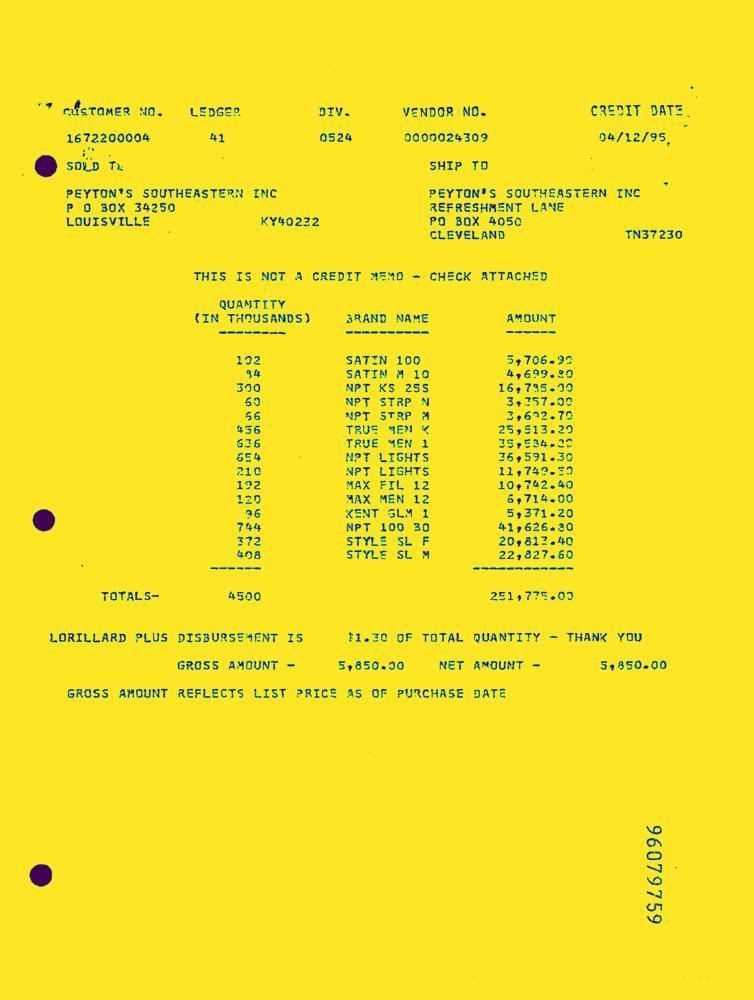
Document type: Invoice-Doc